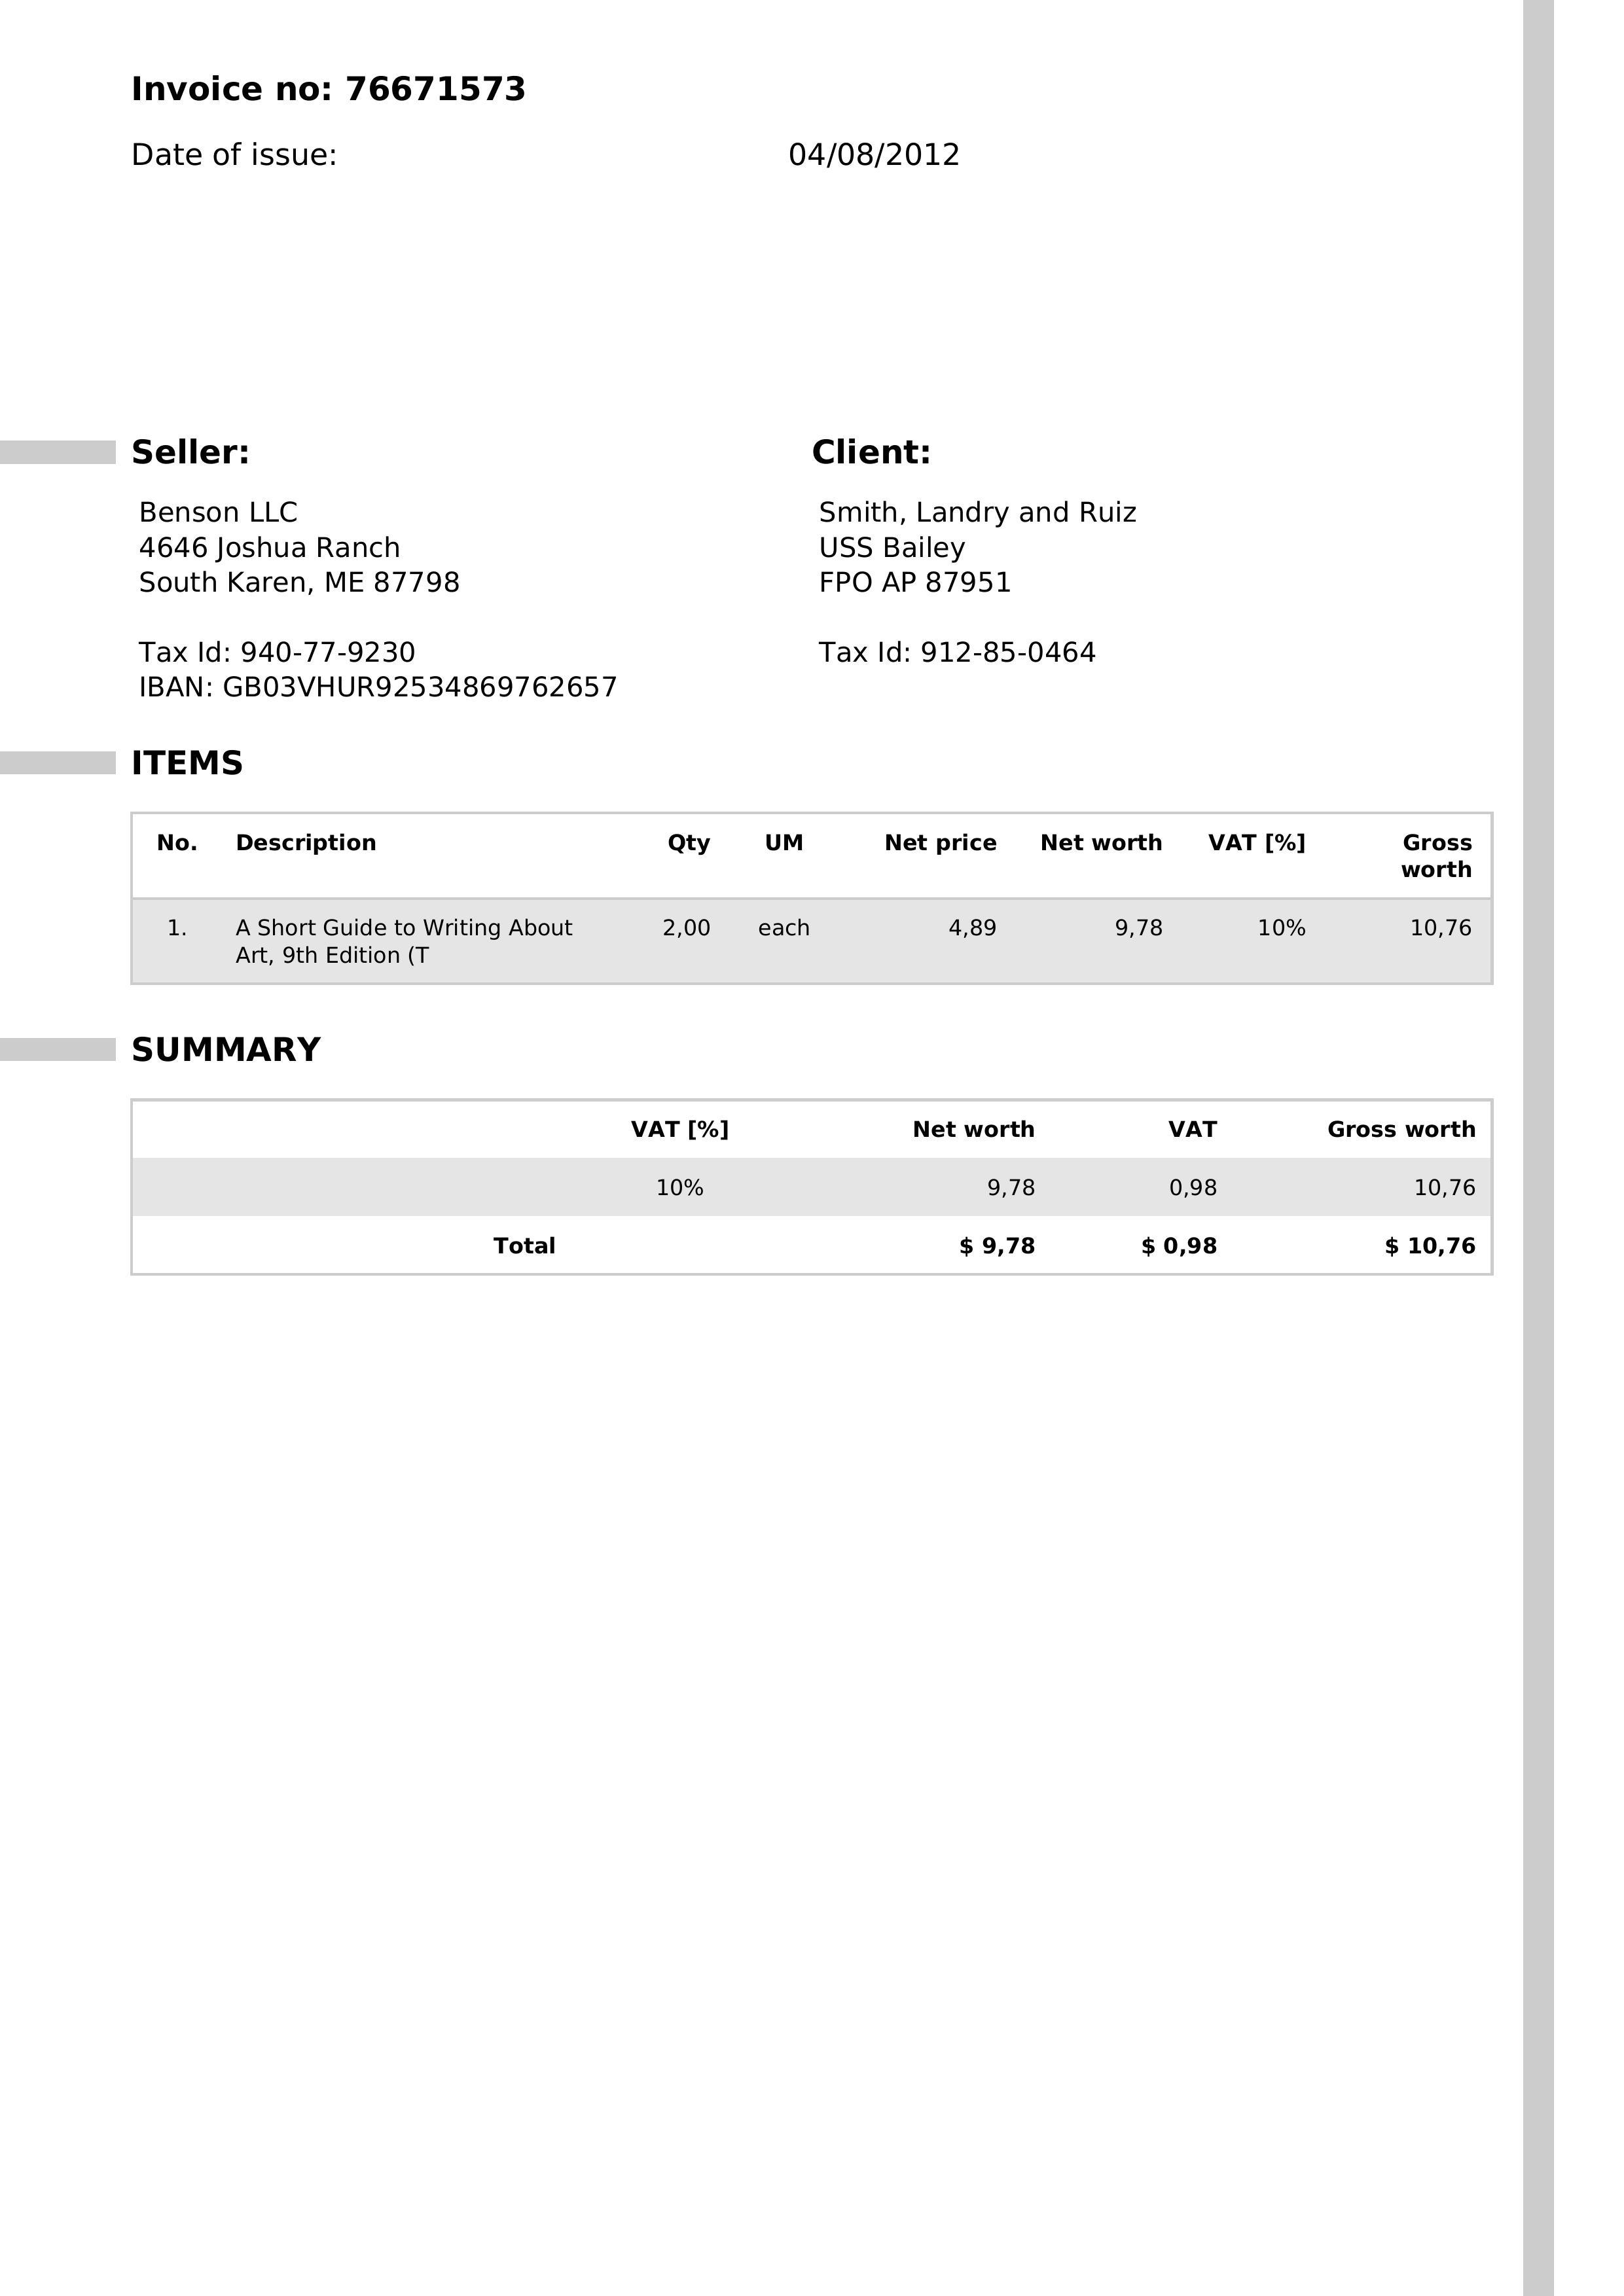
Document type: Invoice